Question: Talk about the condition:
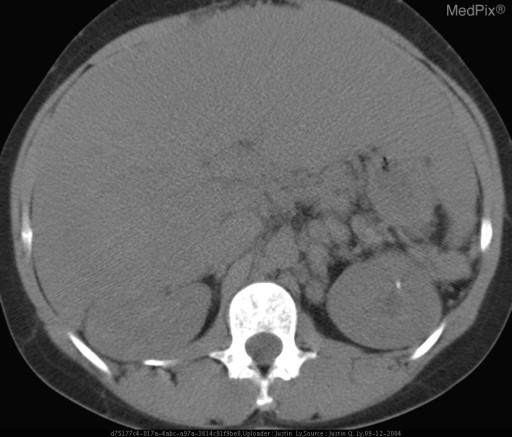
Answer: The disease is discussed as: Sarcoidosis is a granulomatous disease of unclear etiology, most commonly recognized by its thoracic manifestations of interstitial lung disease and hilar and mediastinal adenopathy.   Sarcoidosis is a multisystem disease, with histologic evidence of sarcoid involvement of the liver and spleen seen in 50-80% of all surgical specimens, although most cases do not result in organ dysfunction.  Cross-sectional imaging abnormal findings are uncommon and include mild organomegaly and the identification of MR hypointense or CT hypodense nodules, which represent coalescent granulomas.  These imaging findings are not specific for sarcoidosis however, and metastatic disease and lymphoma cannot be excluded, although involvement of both the spleen and liver favors sarcoidosis and lymphoma as differential possibilities.  Evaluation of the laboratory data, to include tumor markers, can be helpful in determining the presence of malignancy.  In the absence of other evidence of sarcoidosis, liver biopsy is advised.  Isolated hepatosplenic disease in asymptomatic patients does not usually require specific treatment.